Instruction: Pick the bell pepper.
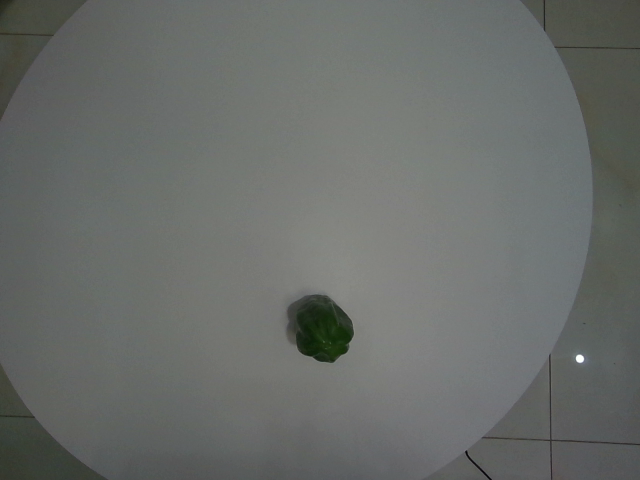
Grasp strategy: vertical